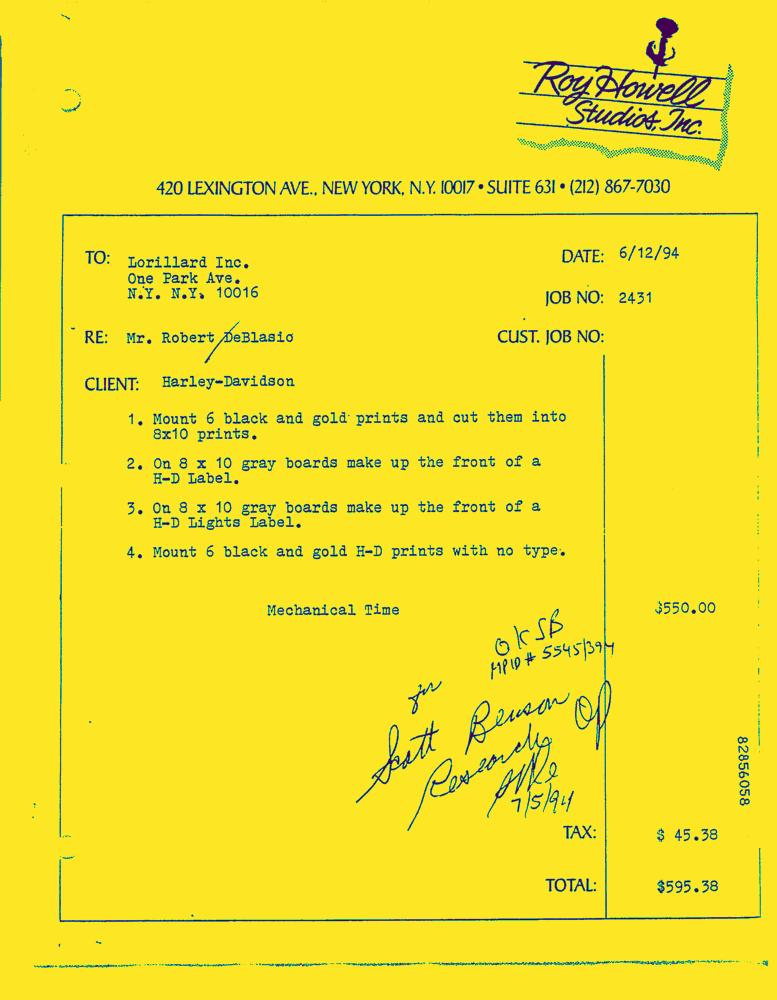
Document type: Invoice-Doc